Question: How does the patient history play a role?
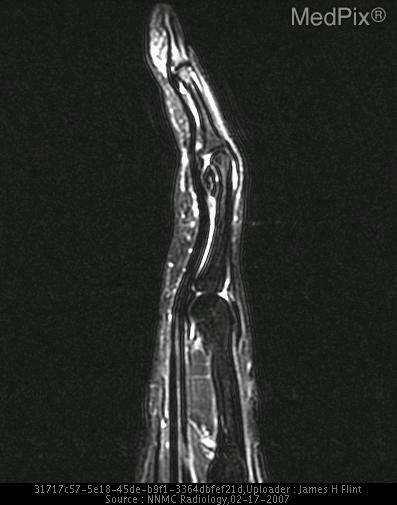
Answer: The patient's history of This 41 y.o. woman presented to the Orthopedic clinic with a two month history of a painful mass on her left middle finger.  The patient stated that the pain interfered with her work activity; she denied any trauma.

The patient was referred to a hand specialist for definitive treatment.	Examination 1 month later revealed decreased grip strength in addition to the findings of the initial visit. is key in understanding the case.